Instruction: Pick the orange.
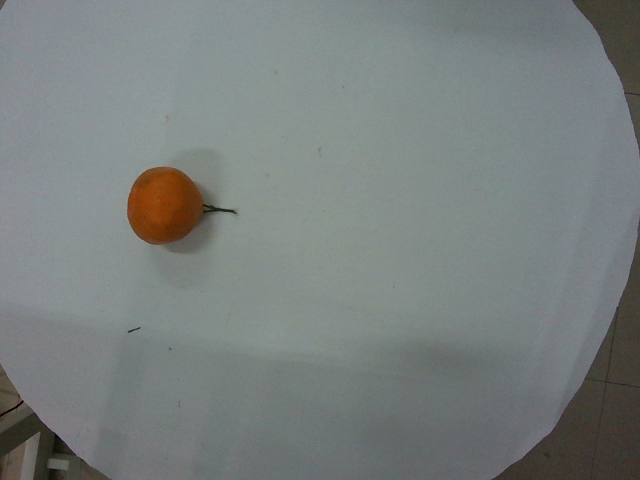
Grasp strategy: vertical